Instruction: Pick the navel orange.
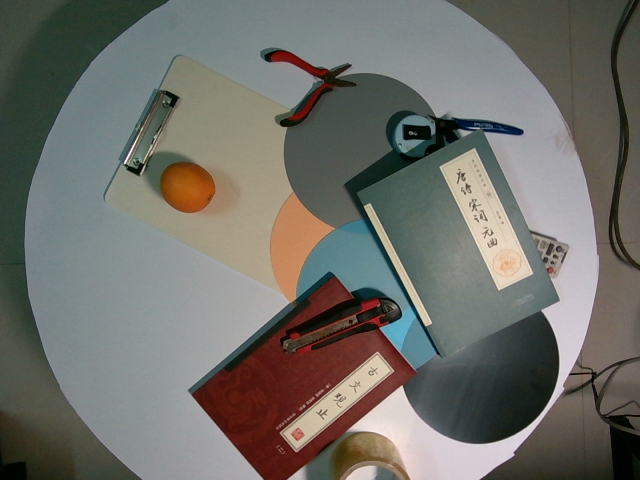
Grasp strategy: vertical